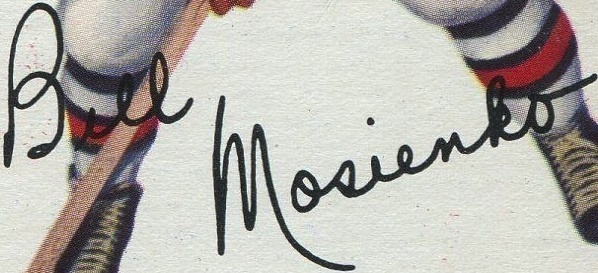
Signature of: bill mosienko